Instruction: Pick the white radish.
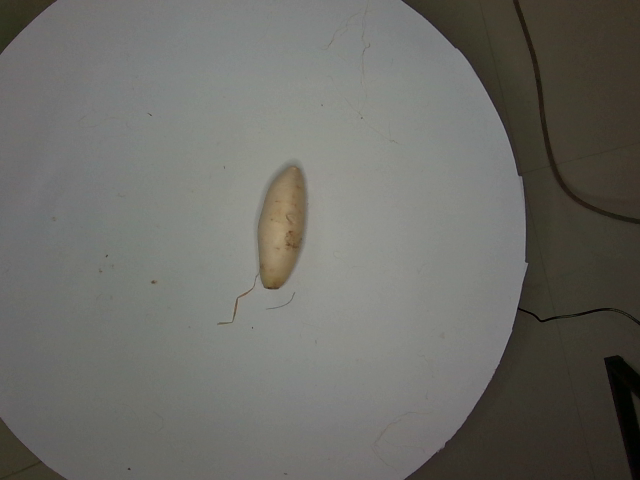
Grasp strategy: vertical